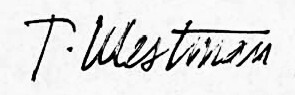
Signature of: torsten westman